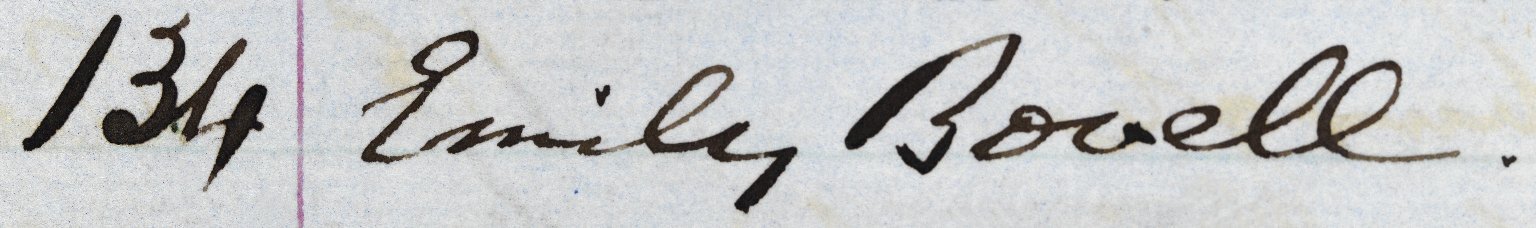
Signature of: emily bovell